Question: Describe the condition in detail:
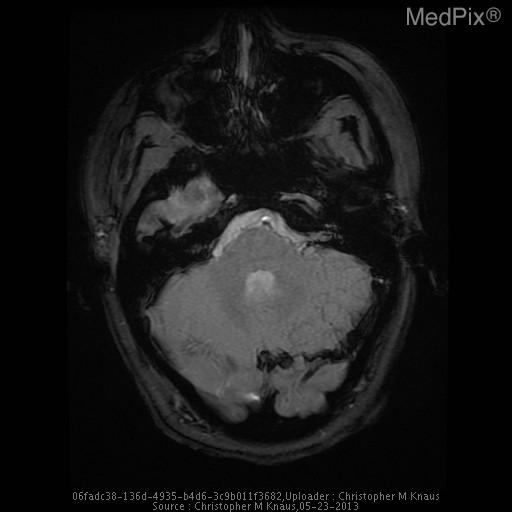
Answer: The disease is discussed as: Venous sinus thrombosis is caused by thrombus formation in the dural venous sinuses or cerebral veins.  It is an uncommon disorder (2-7 per million) which can have serious complications.  Causal factors include local (regional infection, trauma, neoplasm) and systemic (dehydration, hypercoagulable states, pregnancy, oral contraceptives).  Clinical presentation includes headache, neurologic deficits or seizures.  The superior sagittal sinus is most commonly affected, followed by the transverse and sigmoid sinuses.  Complications include venous infarcts, intracerebral hemorrhage and intracranial hypertension.

On noncontrast CT, the thombosed sinus is usually hyperdense.  This is nonspecific as dehydrated patients, adjacent subdural or subarachnoid hemorrhage or elevated hematocrit can cause increased sinus attenuation.  On contrast enhanced CT, the empty delta sign is a central defect from thrombus surrounded by contrast enhanced blood.  On MRI, absence of a flow void or abnormal signal within the sinus is seen.

MR venography with two-dimensional time-of-flight is used due to high sensitivity for slow flow compared to 3D TOF.  Contrast enhanced MRV improves visualization of small vessels.  CT venography is a rapid and accurate method for evaluating the venous sinuses.  Disadvantages include ionizing radiation exposure and need for iodinated contrast material.